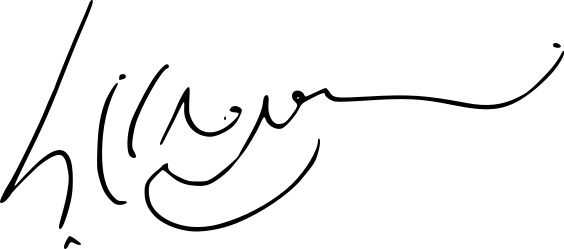
Signature of: tenzin gyatso